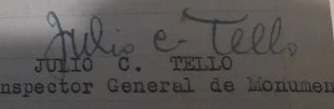
Signature of: julio c tello